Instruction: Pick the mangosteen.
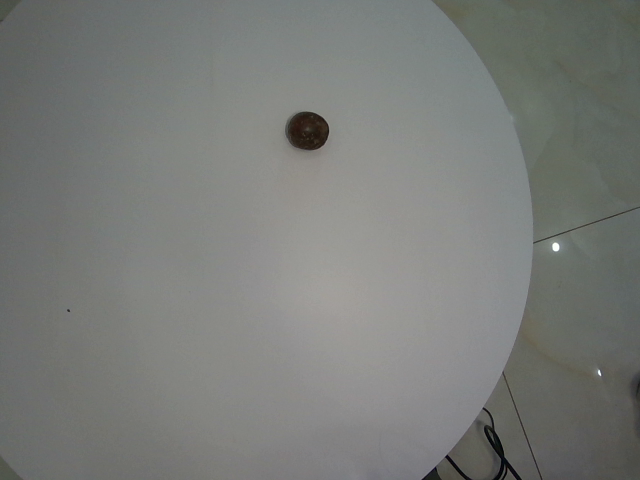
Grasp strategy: vertical